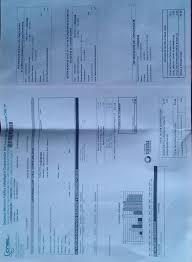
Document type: Invoice